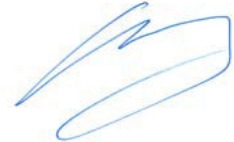
Signature of: andrew bailey